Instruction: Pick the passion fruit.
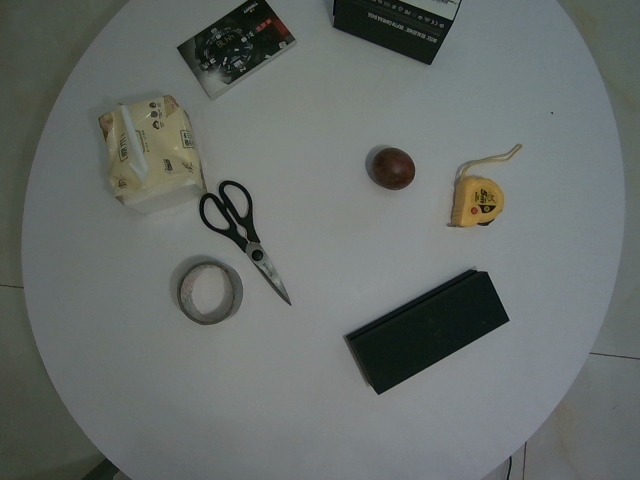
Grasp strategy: vertical